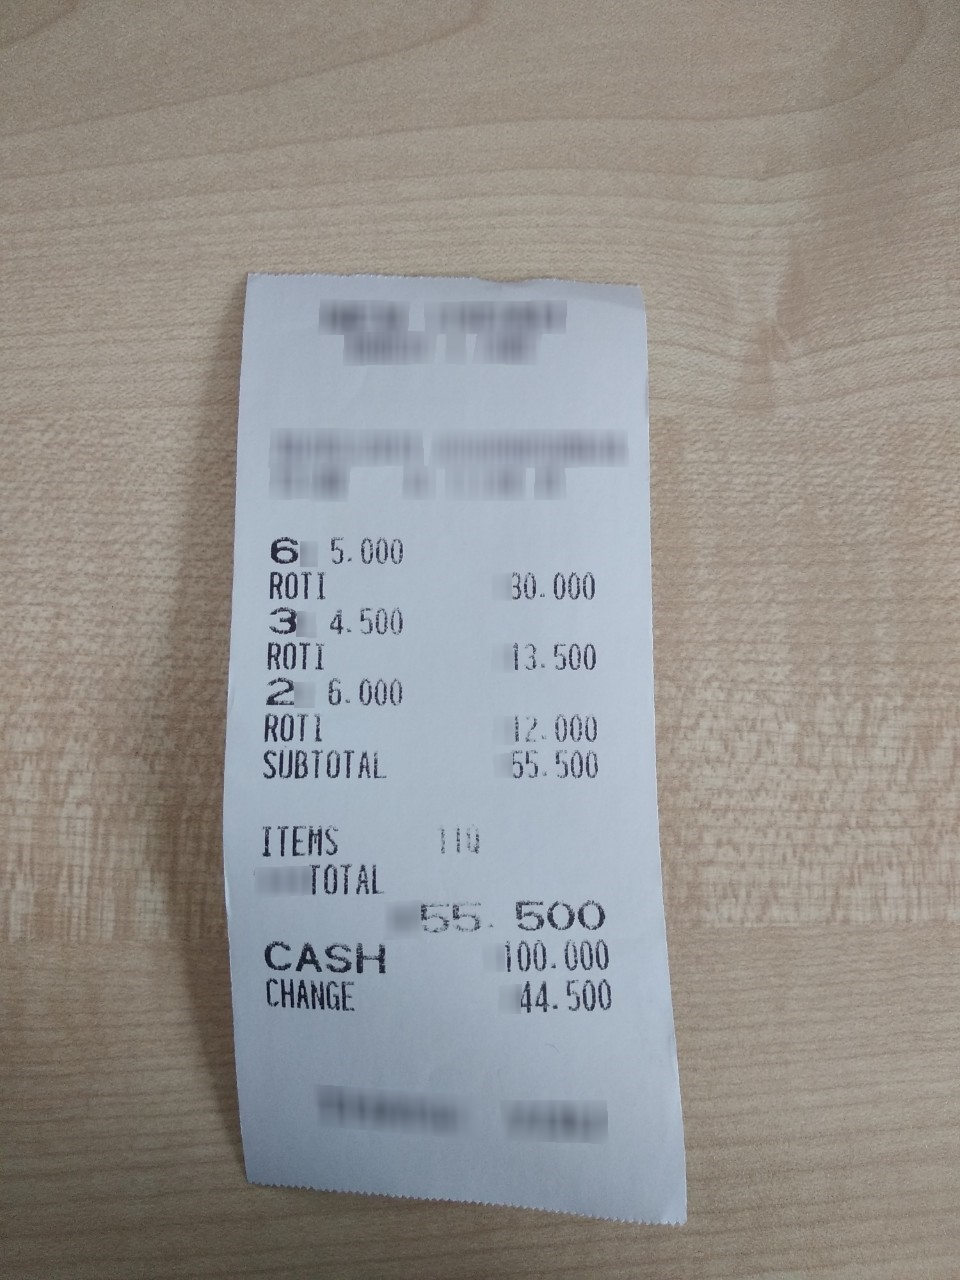
Number of items: 3
Subtotal: 55.500
Total: 55.500
OCR text regions:
text: ITEMS
text: 11Q
text: TOTAL
text: 55.500
text: CASH
text: 100.000
text: CHANGE
text: 44.500
text: 6
text: 5.000
text: ROTI
text: 30.000
text: 3
text: 4.500
text: ROTI
text: 13.500
text: 2
text: 6.000
text: ROTI
text: 12.000
text: SUBTOTAL
text: 55.500